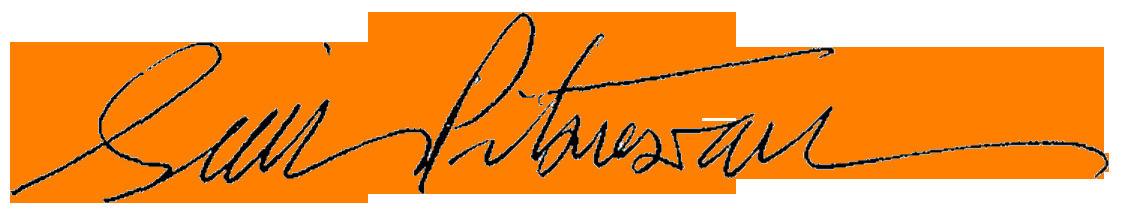
Signature of: surin pitsuwan